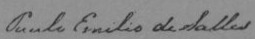
Signature of: paulo eiró